Question: What was observed in the imaging?
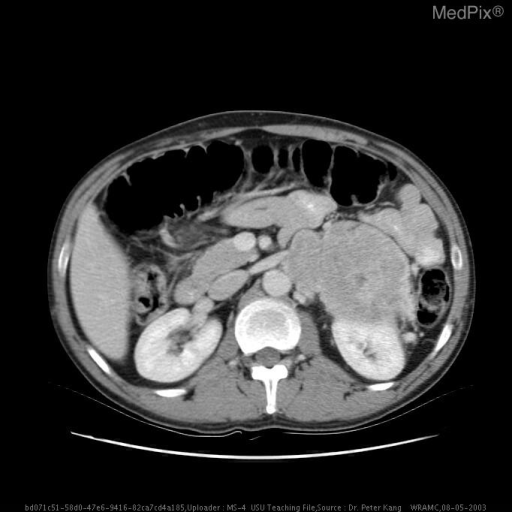
Answer: The imaging shows Abdominal CT demonstrates a mass adjacent to the left kidney with distinct borders.  There is no indication of a “claw” sign.  In-111 octreotide uptake fusion study demonstrates an area of increased uptake corresponding to the pararenal mass, and another area of increased uptake corresponding to a celiac lymph node. Abdominal CT demonstrates a mass adjacent to the left kidney with distinct borders.  There is no indication of a “claw” sign..